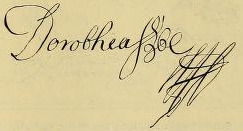
Signature of: dorothea of schleswig holstein sonderburg glücksburg